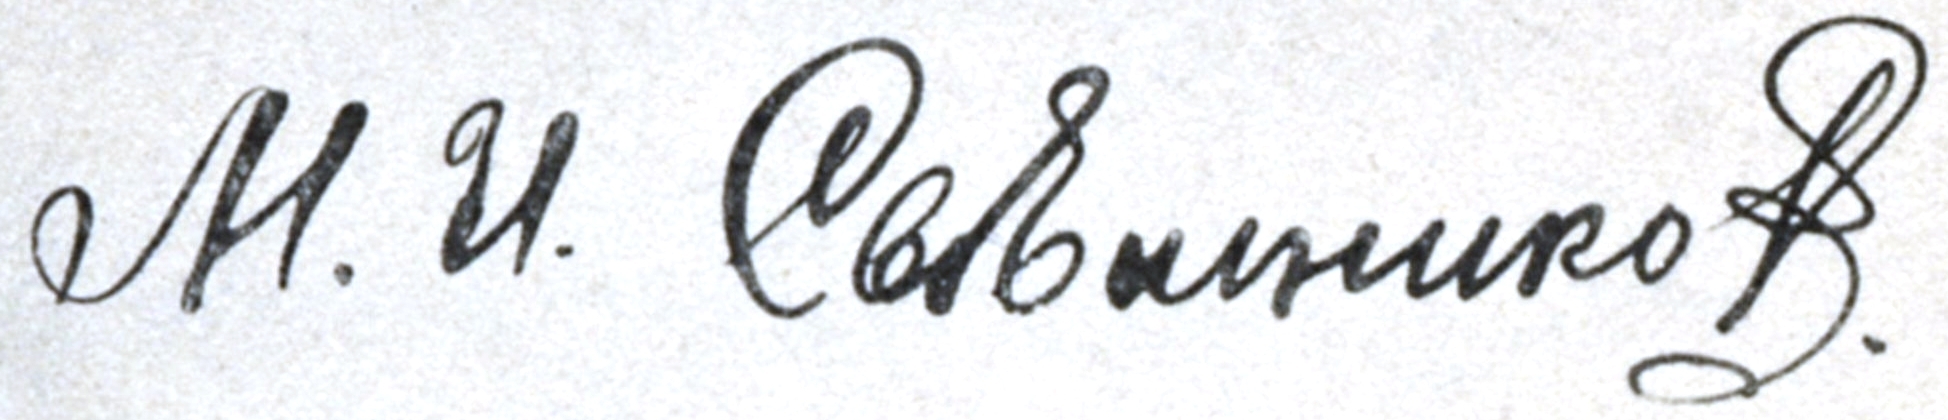
Signature of: sveshnikov mikhail ivanovich